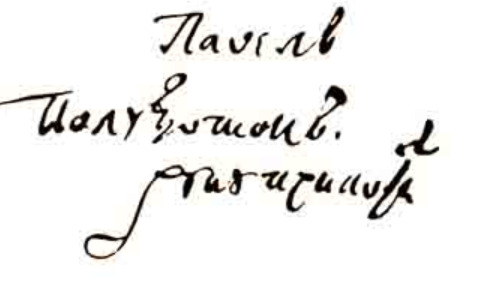
Signature of: pavlo polubotok